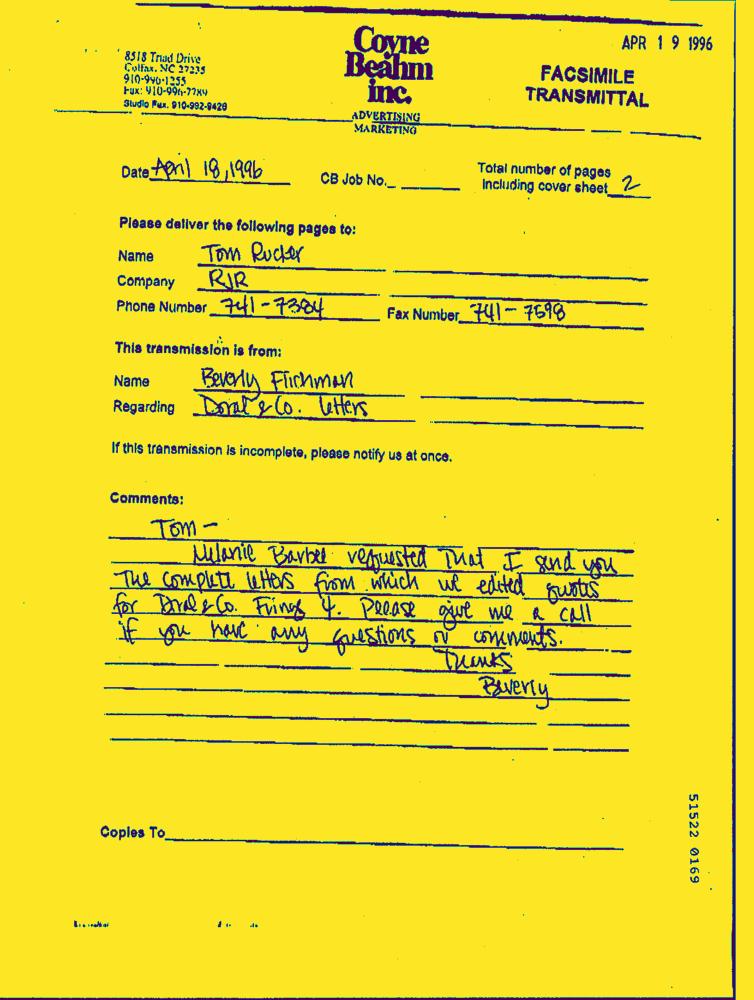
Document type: Hand-Written